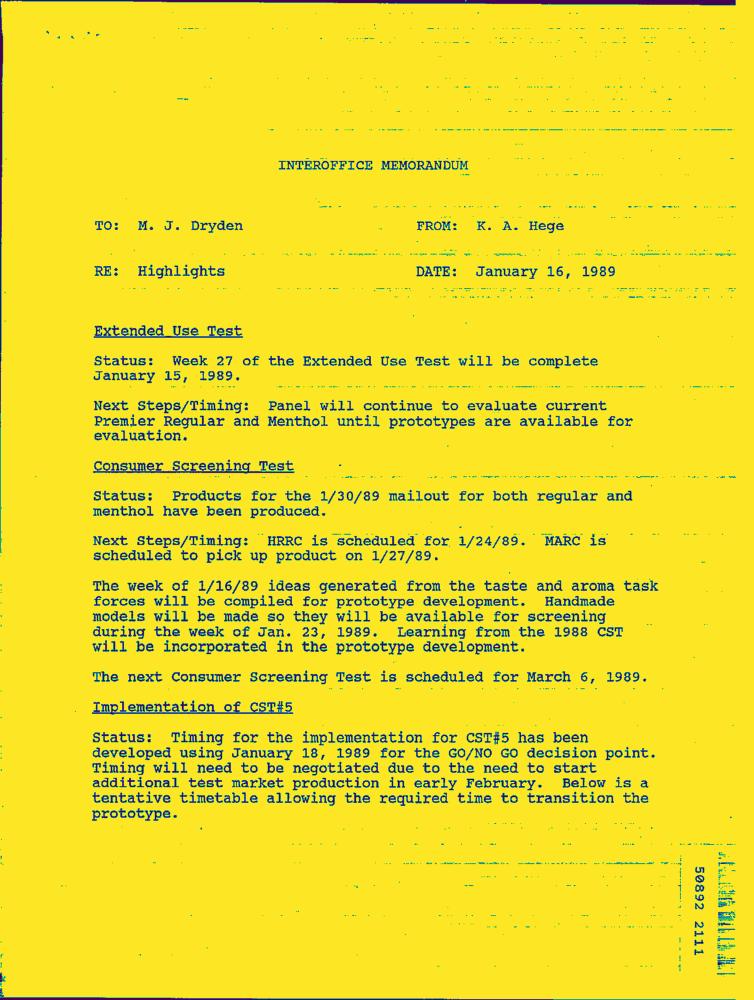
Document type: Letter-Doc